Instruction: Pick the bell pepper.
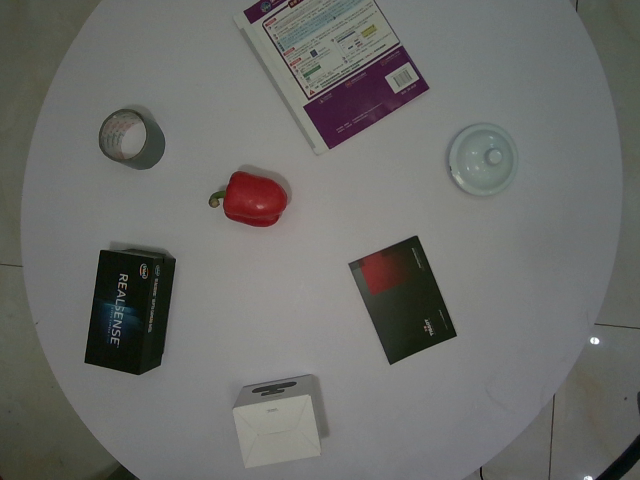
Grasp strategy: vertical